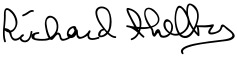
Signature of: richard shelby